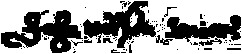
Signature of: john wilson